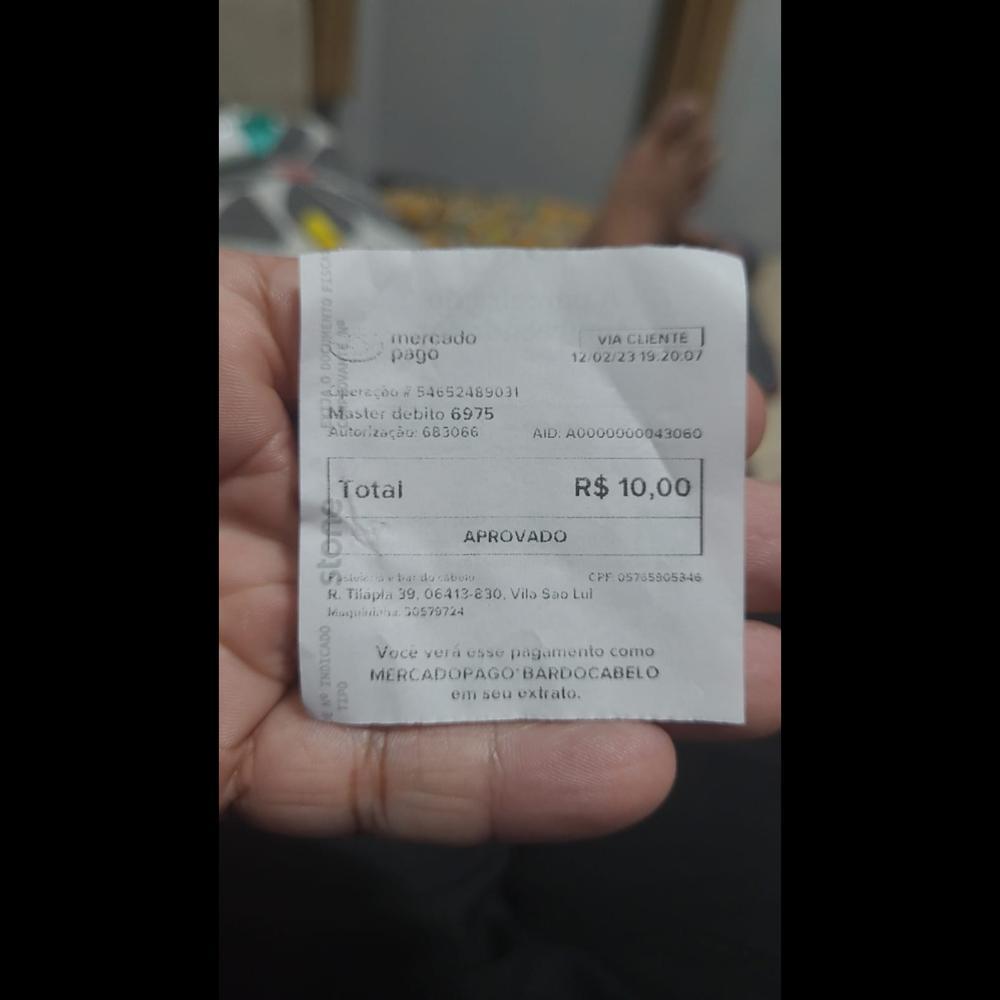
mercado pago Fer - 00 54652489031 Master debito 6975 Autorizacao 683066 Totai VIA CLIENTE 12.02/2319.20.07 AID: A0000000043060 R$ 10,00 APROVADO trar dacsboiu R. Tiiapla 39. 06413-830, Vilo Sao Lul luguihe 30579724 CPF05795805346 Voce vera esse pagamento como MERCADOPAGOBARDOCABELO em seu extrato.